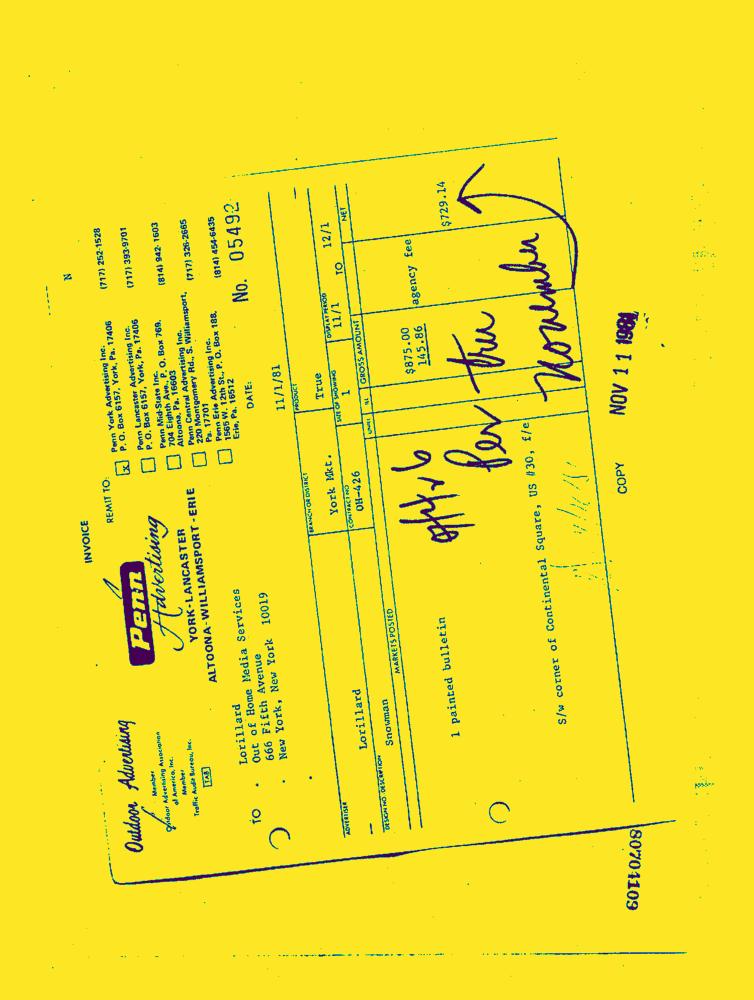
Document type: Invoice-Doc